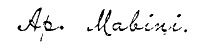
Signature of: apolinario mabini